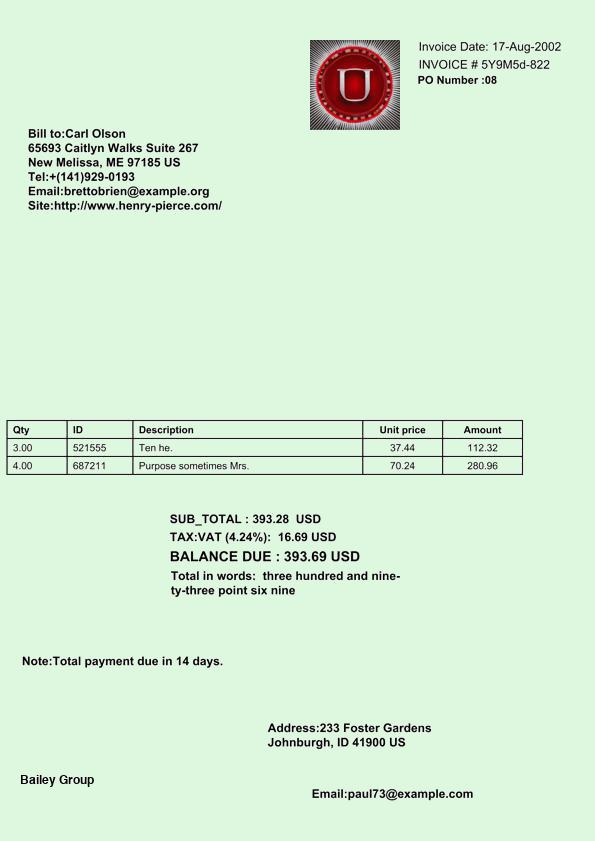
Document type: Invoice